Question: Talk about the condition:
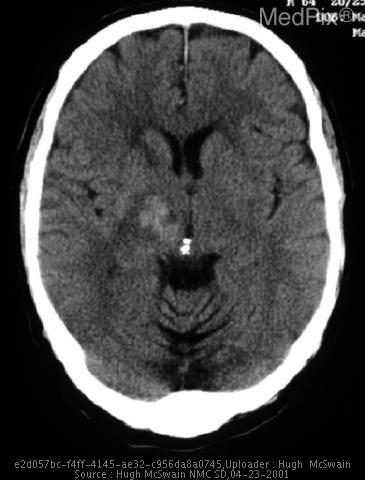
Answer: The disease is discussed as: The history of a sudden onset unilateral motor and.or sensory changes in a patient are strongly suggestive of stroke, which can be generally classified as either ischemic or hemorrhagic.  Although this patient had no known history of hypertension, her CT and MRI both demonstrate evidence of chronic small vessel ischemia secondary to longstanding hypertension.  The differential diagnosis for a hemorrhagic lesion in the putamen/posterior capsule includes lacunar infarct, hypertensive hemorrhage, vascular malformation, and neoplasm.

Lacunar infarcts represent 15-20% of all strokes, and appear as small cavitary lesions in subcortical regions.  They result from the thrombosis of a small penetrating artery, often as a result of a chronic hypertensive change known as lipohyalinosis.  Characteristic locations for lacunar infarcts include the following:  putamen (37%), pons (16%), thalamus (14%), caudate (10%), and internal capsule (10%).  Posterior limb lacunes are the most important clinically because of their potential for severe motor and sensory deficits.  Anterior limb lacunes are often clincally silent.
These "perforating" arteries (lenticulostriate aa., thalamogeniculate aa., and anterior choroidal branch of ICA) are common sites for both lacunar infarcts and hypertensive hemorrhage, and both types of lesions can result from a process known as lipohyalinosis.  This is the impregnation of hyaline-lipid material into the walls of small arteries in the setting of hypertension combined with atherosclerosis.  Lipohyalinosis predisposes the artery to thrombosis and may also weaken the vessel wall, resulting in small dissecting "Charcot-Bouchard" aneurysms.

Hypertensive hemorrhages are slightly less common than lacunar infarcts, representing 10-15% of all strokes.  Two-thirds of hypertensive hemorrhages occur in the putamen, but most cases occur in the presence of systolic blood pressures much higher than 170.  Active bleeding usually lasts less than one hour, while edema progresses over the next few days.  Complications of hypertensive hemorrhage include brain herniation and hydrocephalus.